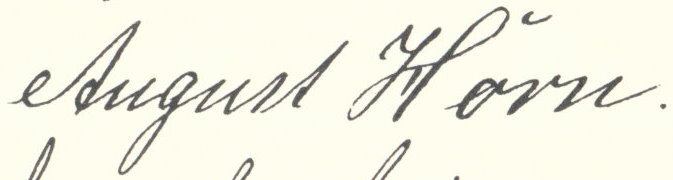
Signature of: august horn